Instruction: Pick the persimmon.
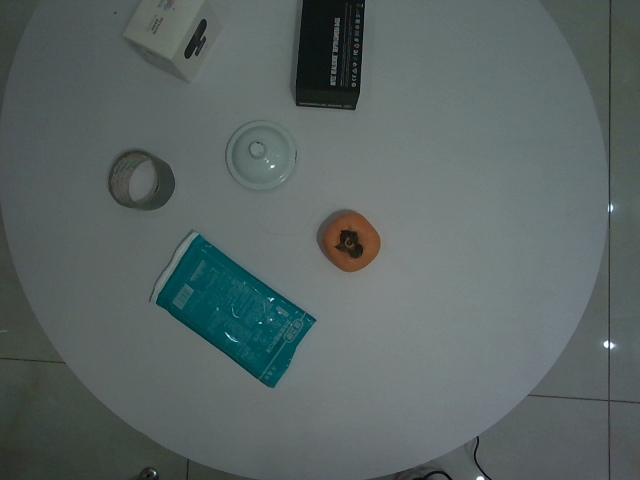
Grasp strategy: vertical